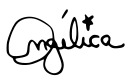
Signature of: angélica